Question: Explain the disease:
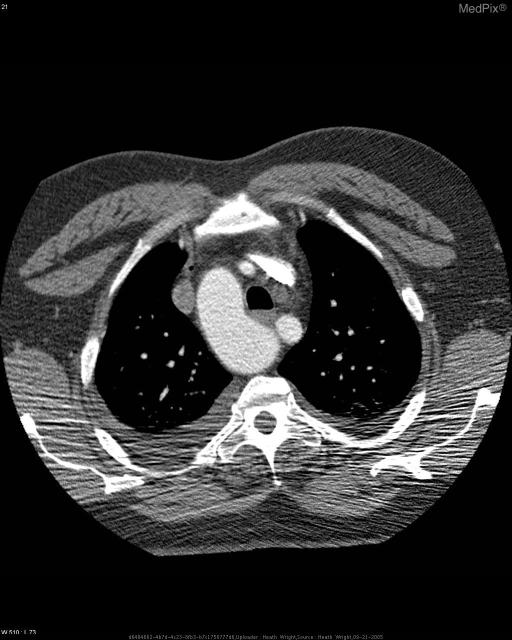
Answer: The disease is discussed as: This is the most common malformation of the aortic arch resulting in a complete vascular ring around the trachea and esophagus.The most common type of right aortic arch is right aortic arch with an aberrant left subclavian artery and it is 2-3 times more common than right arch with mirror image branching of the brachiocephalic vessels. Right arch and aberrant left subclavian artery has a 5-12% incidence of associated congenital heart disease while right arch with mirror branching of the brachiocephalic vessels has a 98% incidence of associated congenital heart disease.

Two types:
1.Origin of the left subclavian artery from a posterior aortic diverticulum from which a ductus arteriosus extends to the left pulmonary artery. The retroesophageal part of the ring is large and compression is produced by the diverticulum (Diverticulum of Kummerell).

2.Origin of the left subclavian artery from the descending aorta with a left ductus connecting the left subclavian artery to the left pulmonary artery. The retroesophageal part of the ring is small.

In both types of aberrant subclavian arteries, the vessel runs behind the esophagus.

Definitive diagnosis is now usually accomplished by CT or MRI. Both display the severity of airway narrowing and the retro-esophageal aberrant artery.Both demonstrate the large aortic diverticulum invariably at the site of airway compression with an aberrant left subclavian artery.